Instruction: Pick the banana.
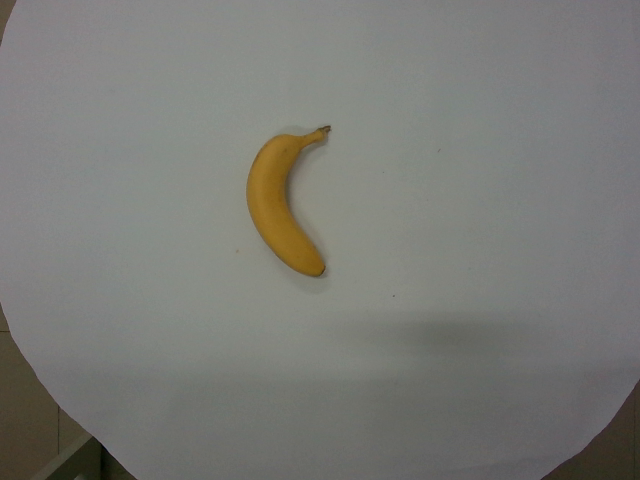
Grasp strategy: vertical